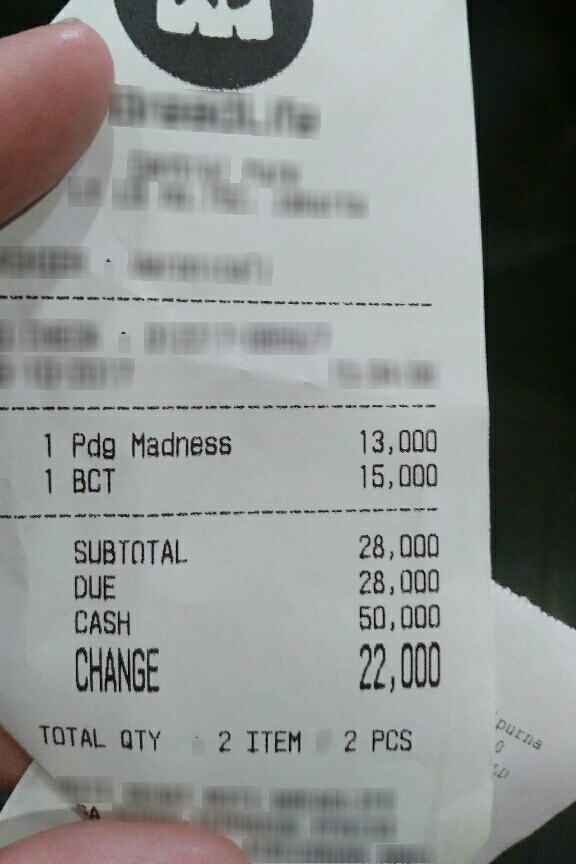
Receipt information:
subtotal: 28,000
total: 28,000
line_items: item_name: Pdg Madness
item_value: 13,000
item_quantity: 1
item_name: BCT
item_value: 15,000
item_quantity: 1